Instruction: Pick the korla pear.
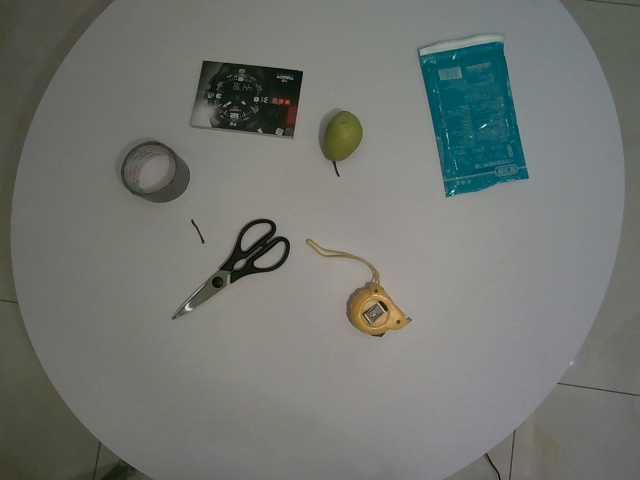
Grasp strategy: vertical